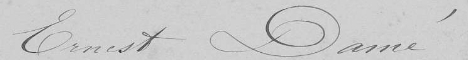
Signature of: ernest damé